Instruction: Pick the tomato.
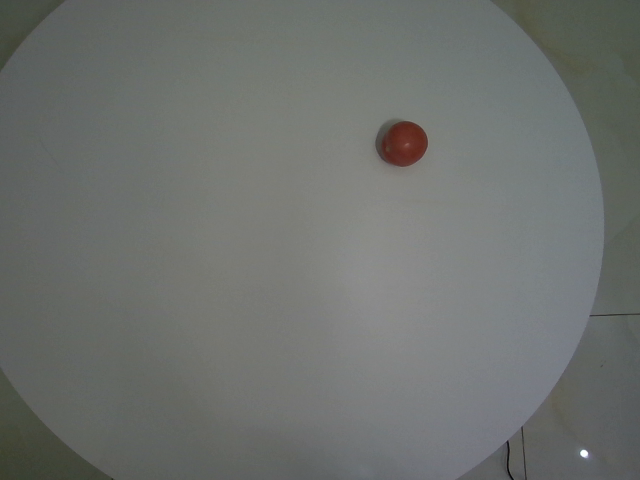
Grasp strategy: vertical